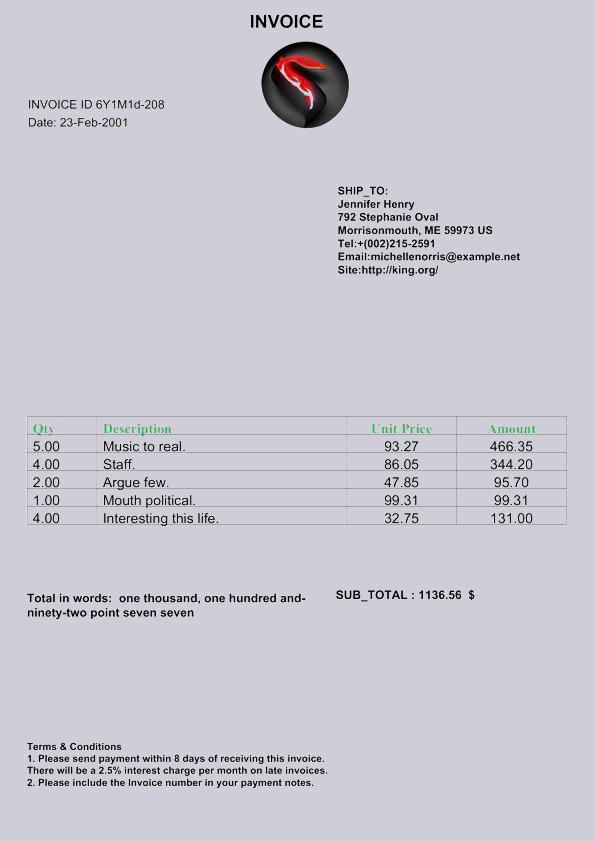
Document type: Invoice